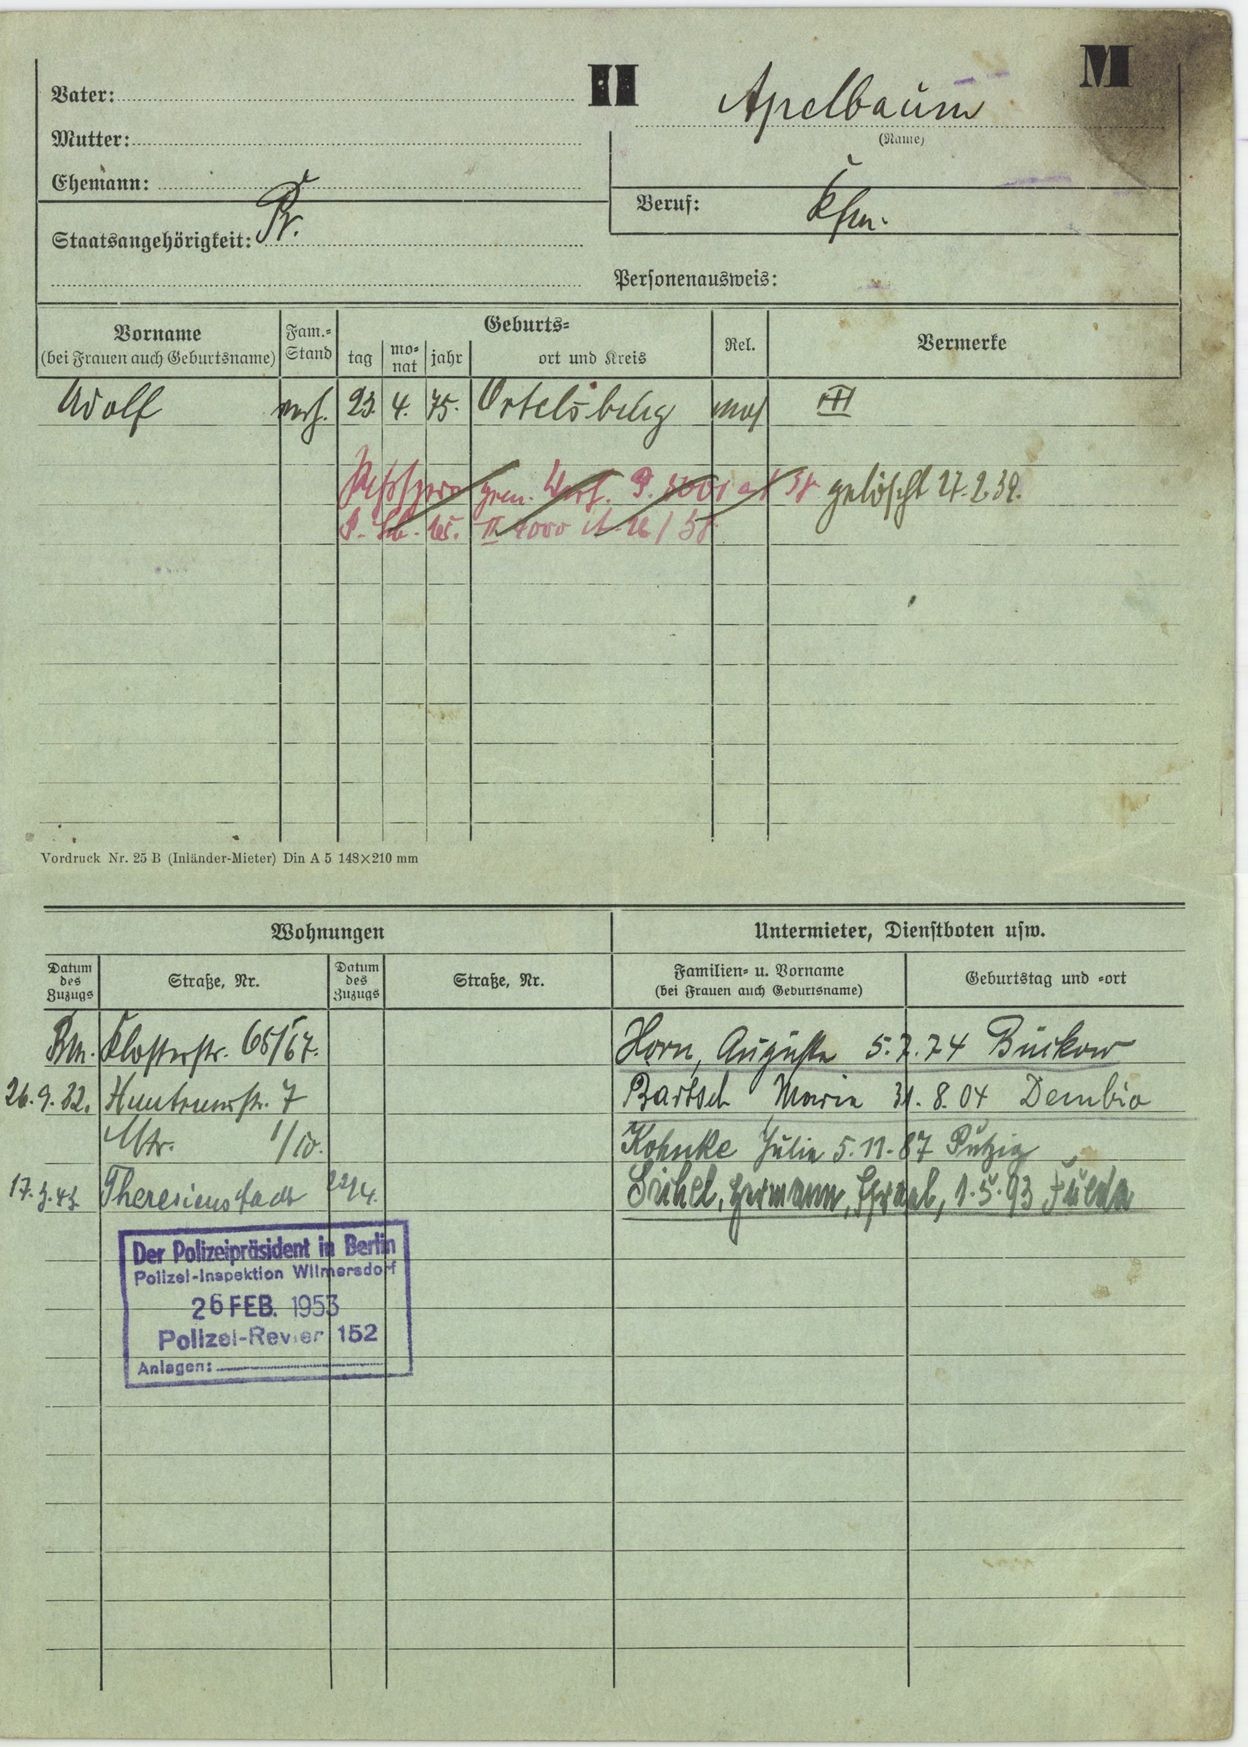
Apelbaum